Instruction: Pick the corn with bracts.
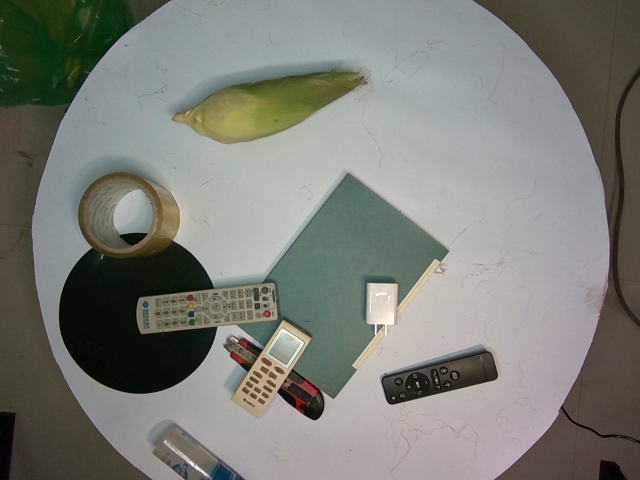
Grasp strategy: vertical